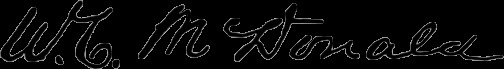
Signature of: william calhoun mcdonald